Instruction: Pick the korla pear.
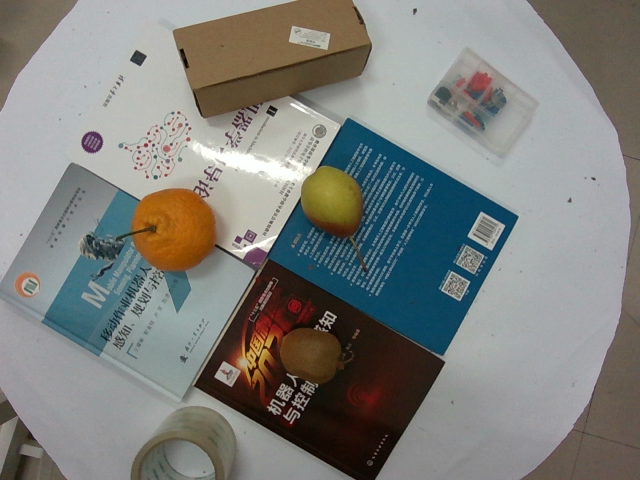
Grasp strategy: vertical